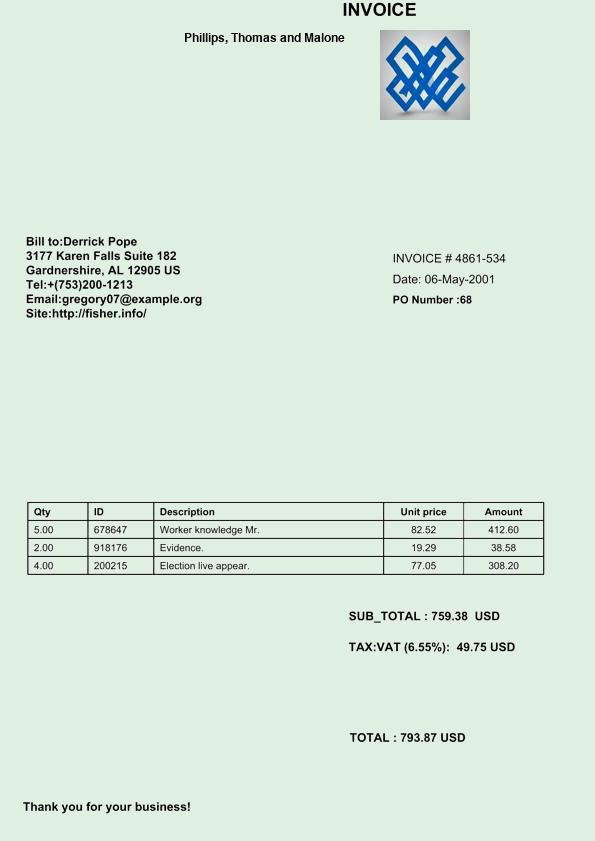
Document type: Invoice